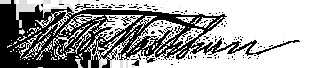
Signature of: william b washburn